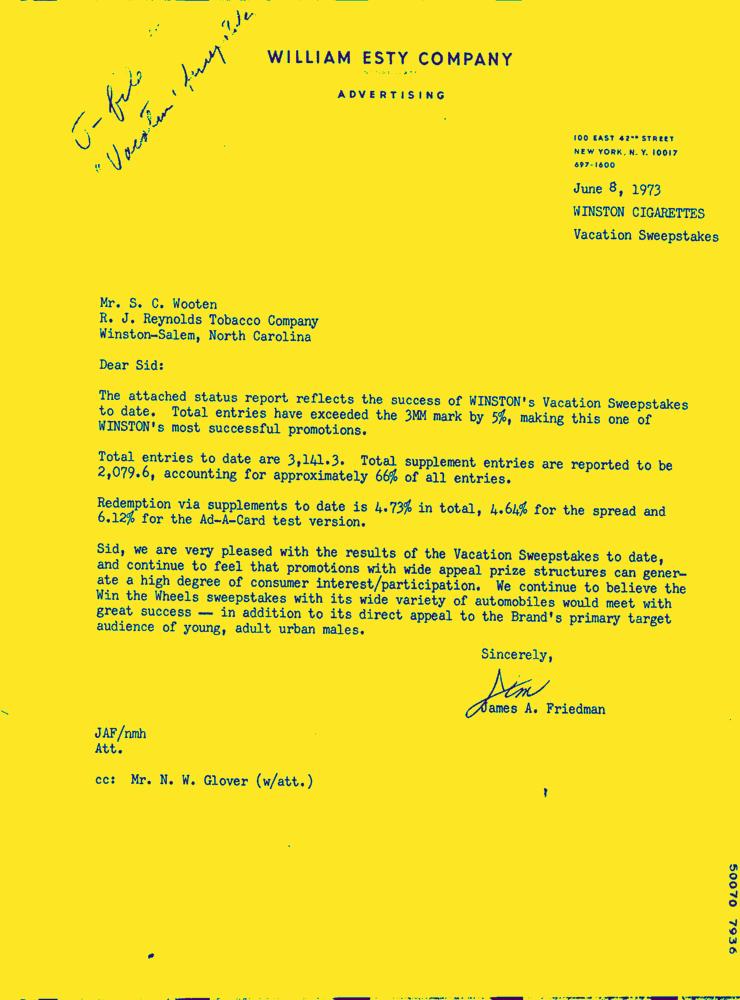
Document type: Letter-Doc